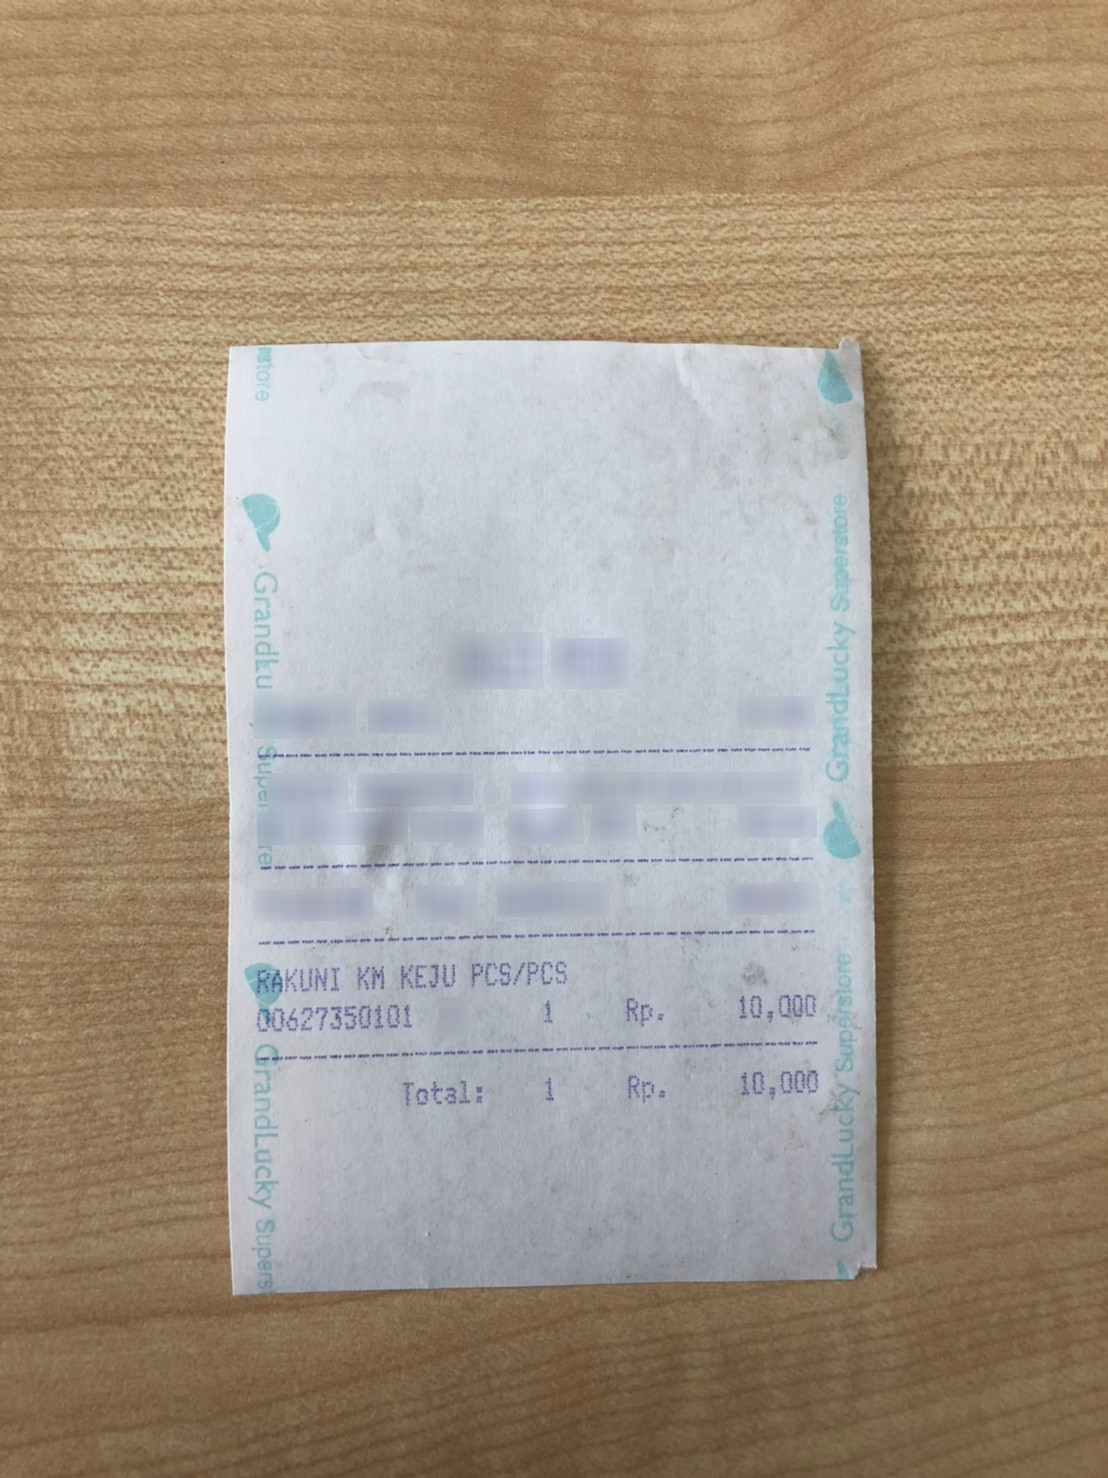
Number of items: 4
Total: 10,000
OCR text regions:
text: Rp.
text: Rp.
text: RAKUNI
text: KM
text: KEJU
text: PCS/PCS
text: 00627350101
text: 1
text: 10,000
text: Total:
text: 10,000
text: 1